Question: Which state is mentioned in the document?
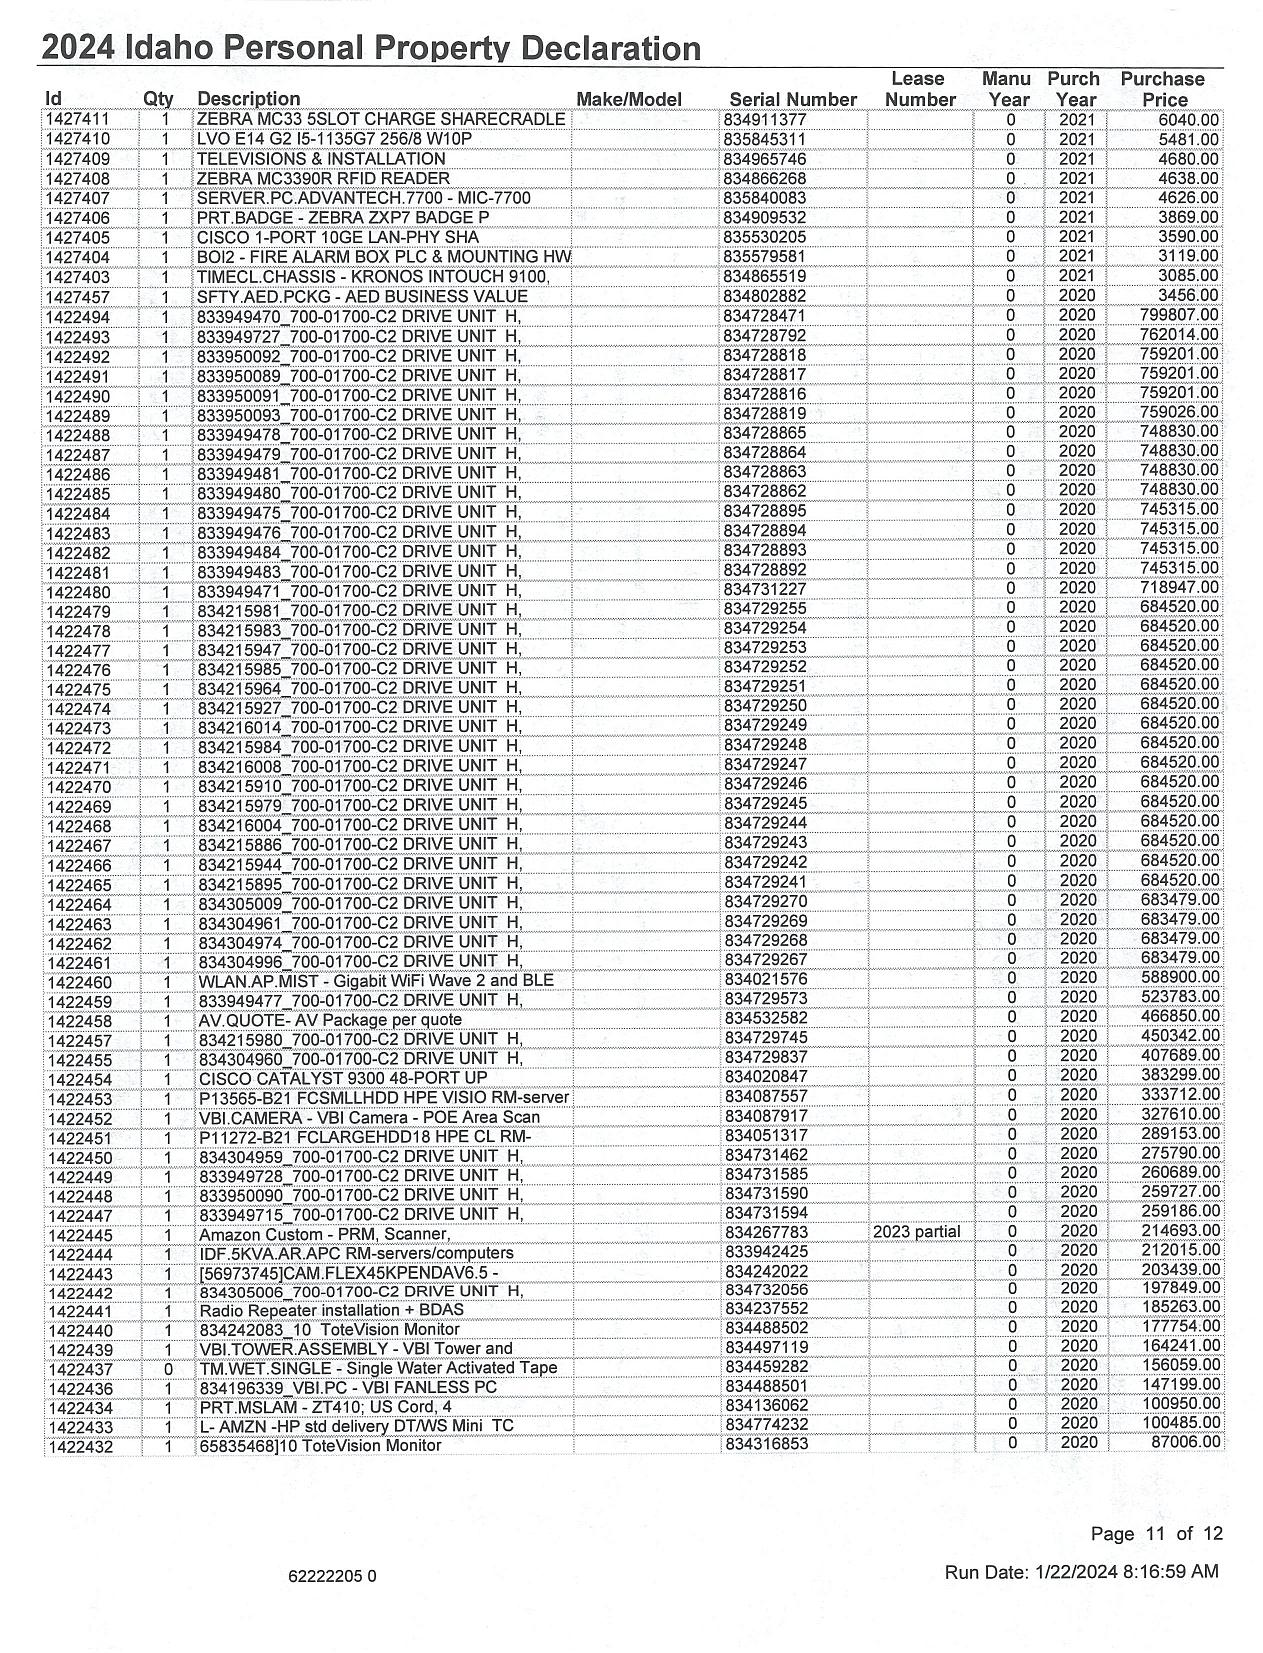
Answer: "Idaho"